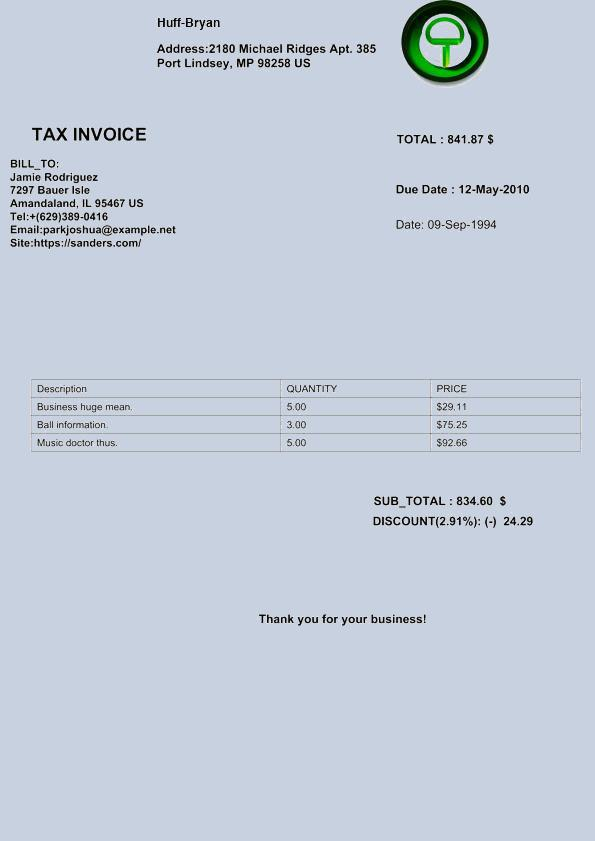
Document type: Invoice